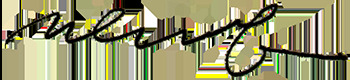
Signature of: ihor ivanov